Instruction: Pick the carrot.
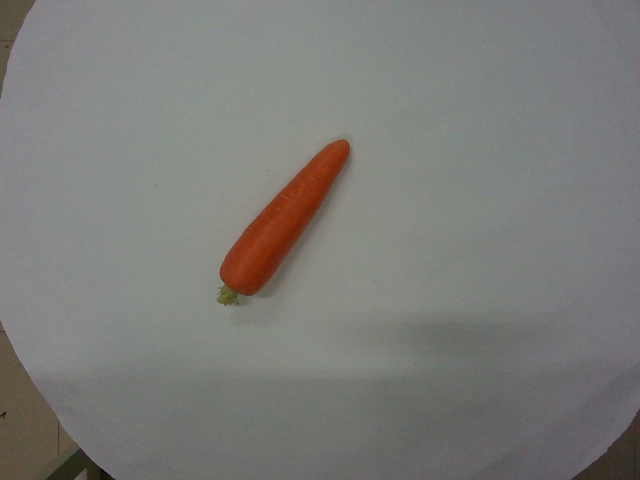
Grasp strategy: vertical